Question: What are the imaging findings?
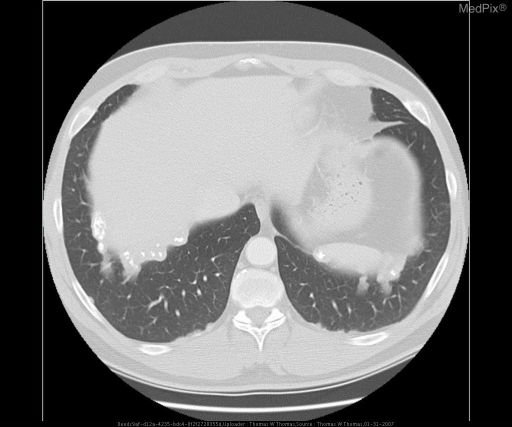
Answer: The imaging shows •  Lung parenchyma - no masses or airspace disease.

•  Bilaterally, numerous calcified pleural plaques along thoracic cage and diaphragmatic surfaces.

•  Small rectangular scattered non-calcified pleural thickenings are also observed.

•  There is no mediastinal, hilar or axillary lymphadenopathy. Multifocal areas of pleural thickening with calcification along diaphragm..